Question: What is the address or location of the property listed in the document?
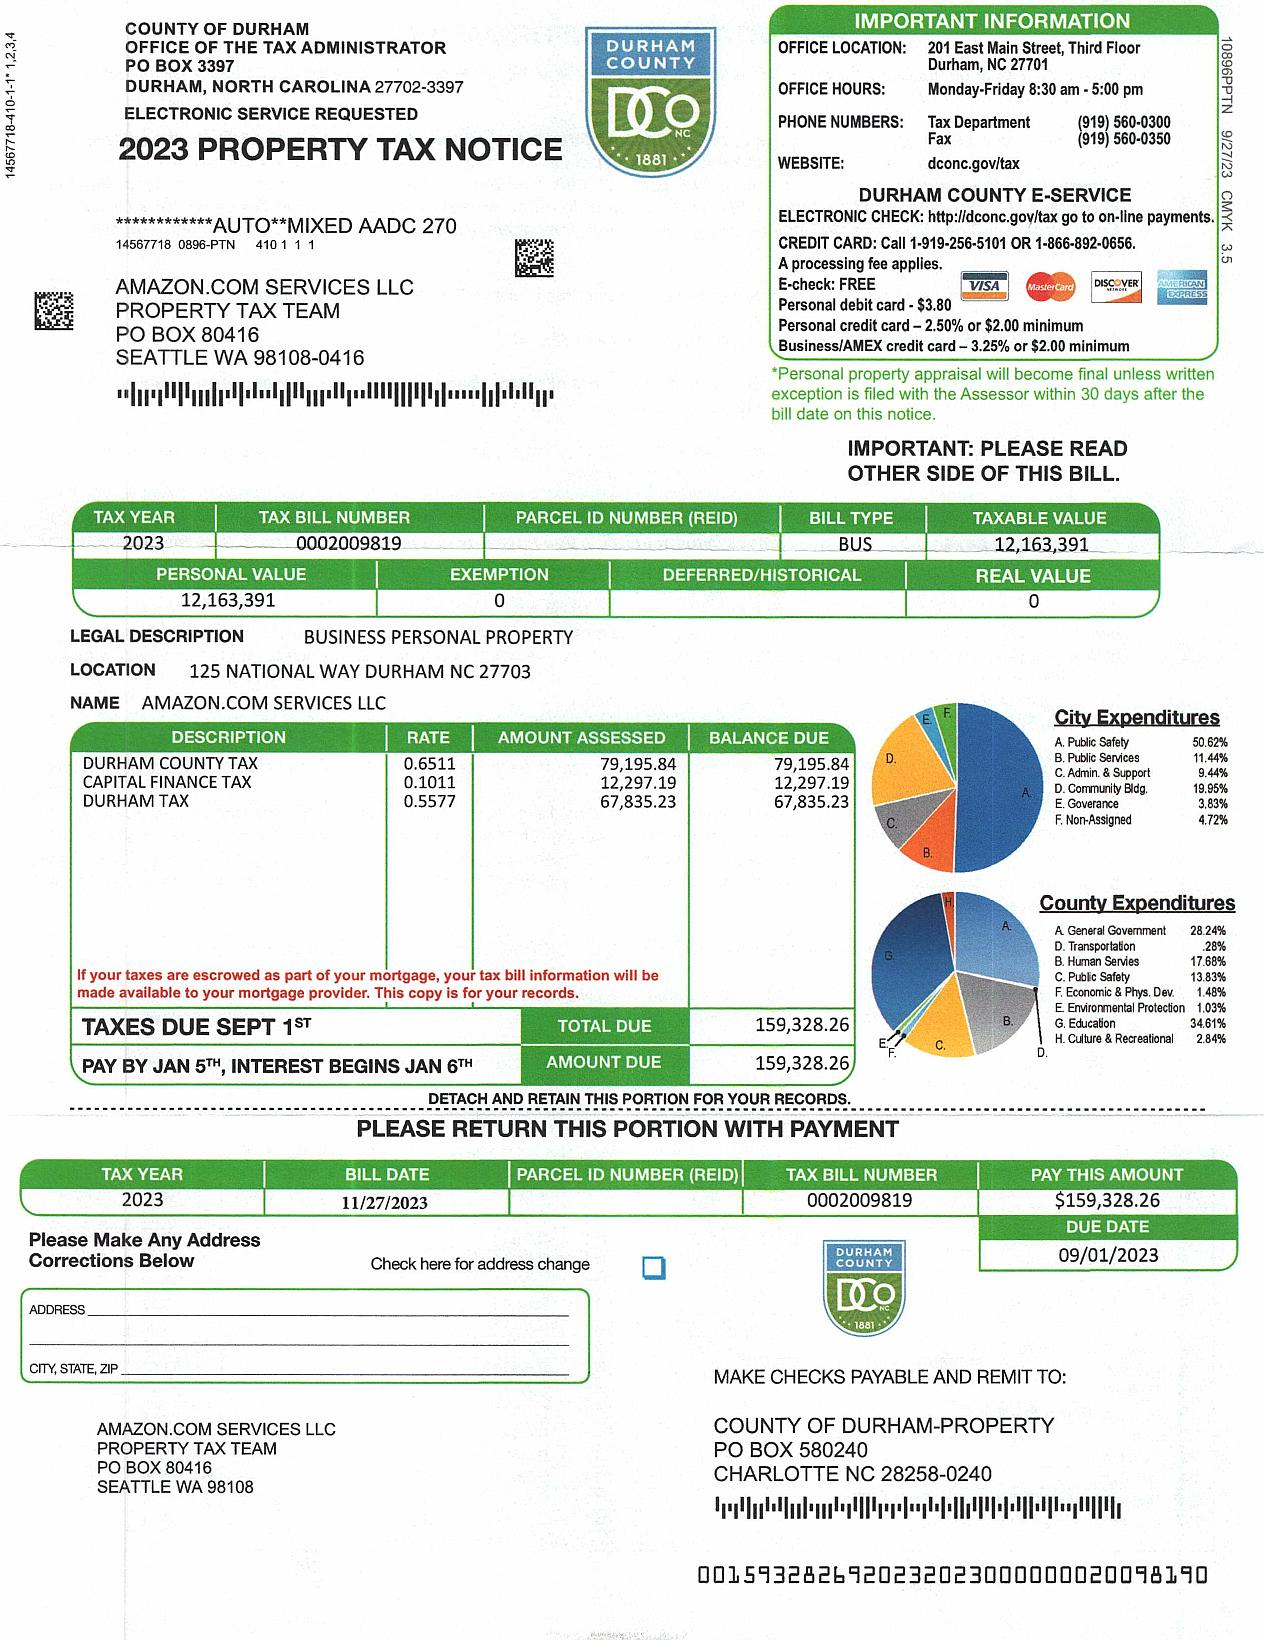
Answer: "125 NATIONAL WAY DURHAM NC 27703"